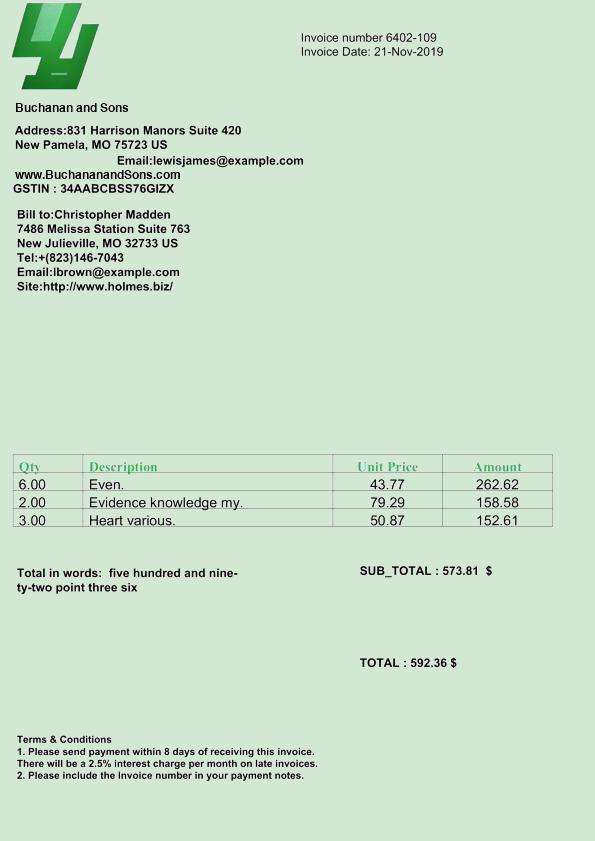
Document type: Invoice